Question: What do the imaging results show?
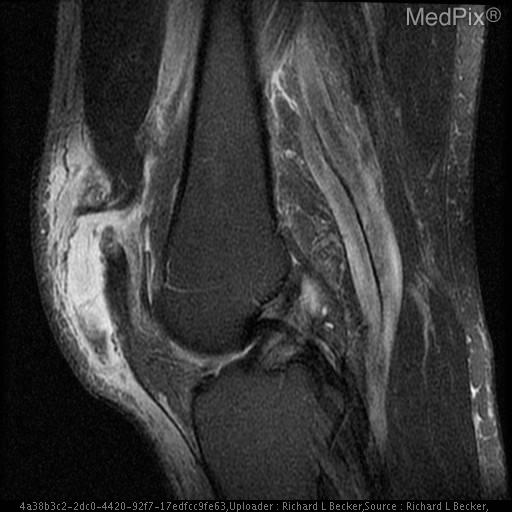
Answer: The imaging shows Xray remarkable for effusion.
MRI reveals complete quadriceps tendon discontinuity medially, with retraction.  Some intact deep fibers laterally.  Effusion and edema. Superior patellar enthesophyte.  No patella alta. Joint effusion.